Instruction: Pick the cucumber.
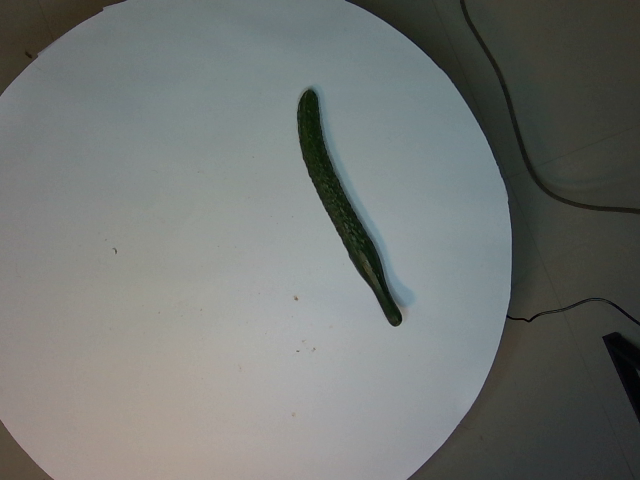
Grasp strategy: vertical